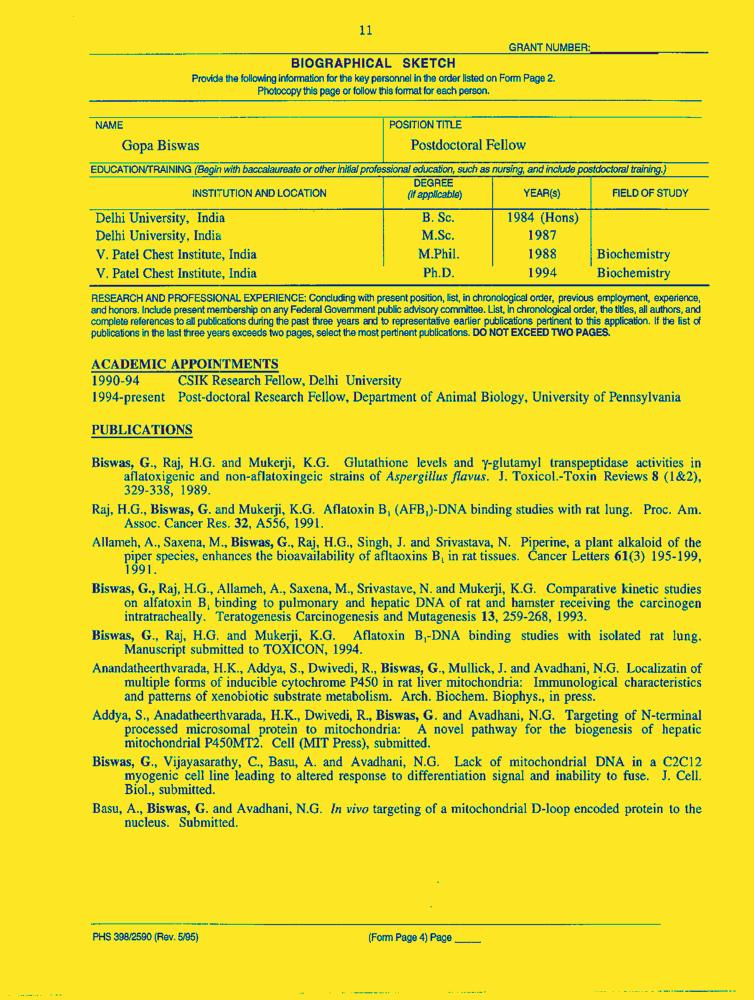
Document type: Resume-Doc